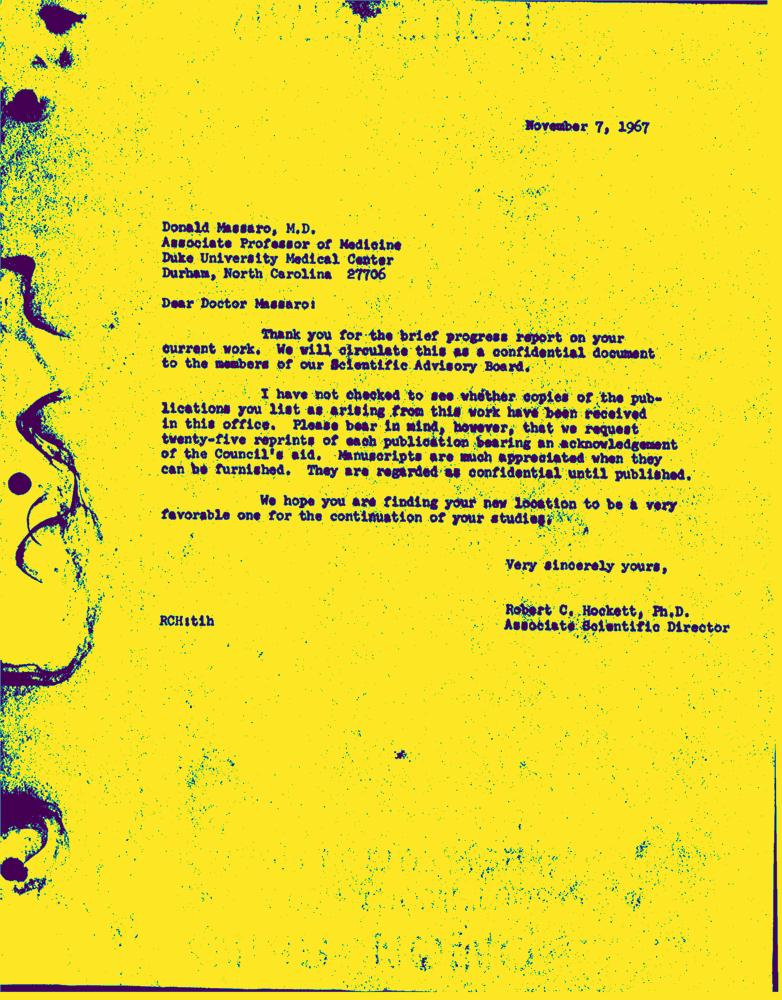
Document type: Letter-Doc